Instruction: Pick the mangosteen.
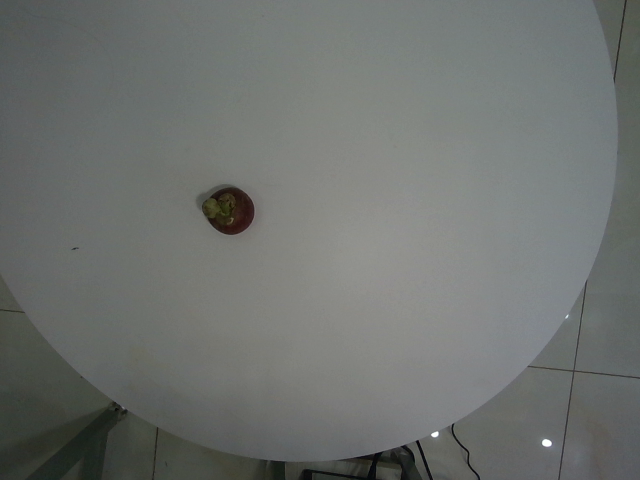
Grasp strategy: vertical